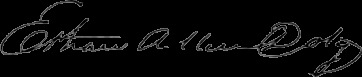
Signature of: ethan allen doty